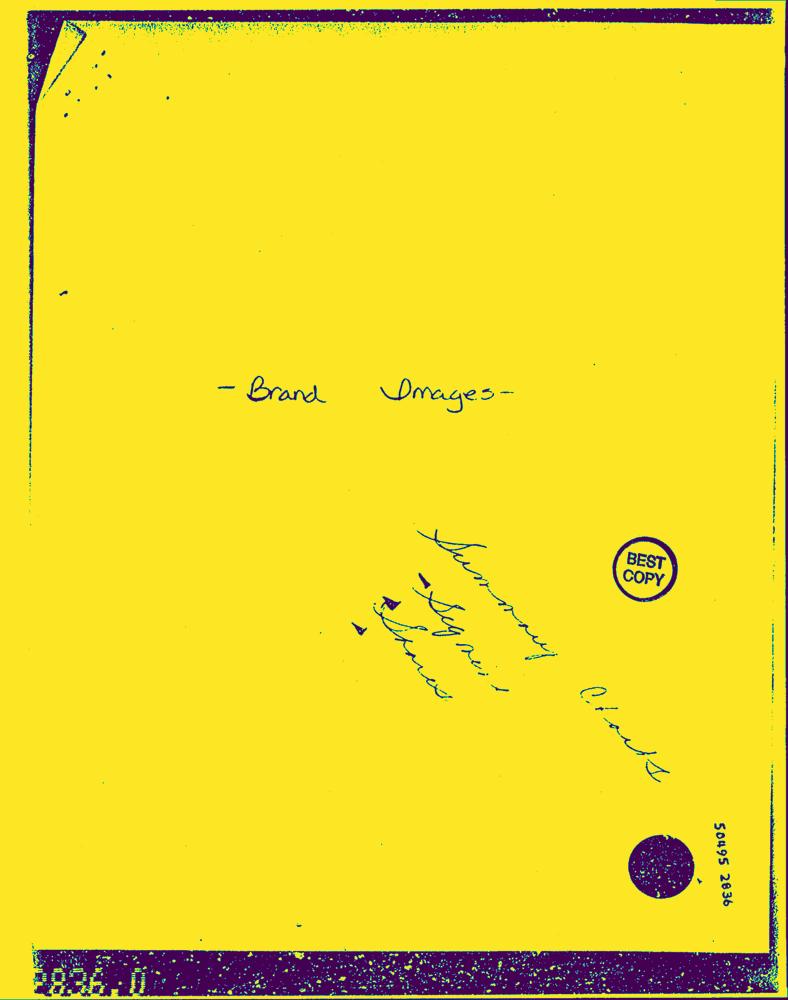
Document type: Hand-Written